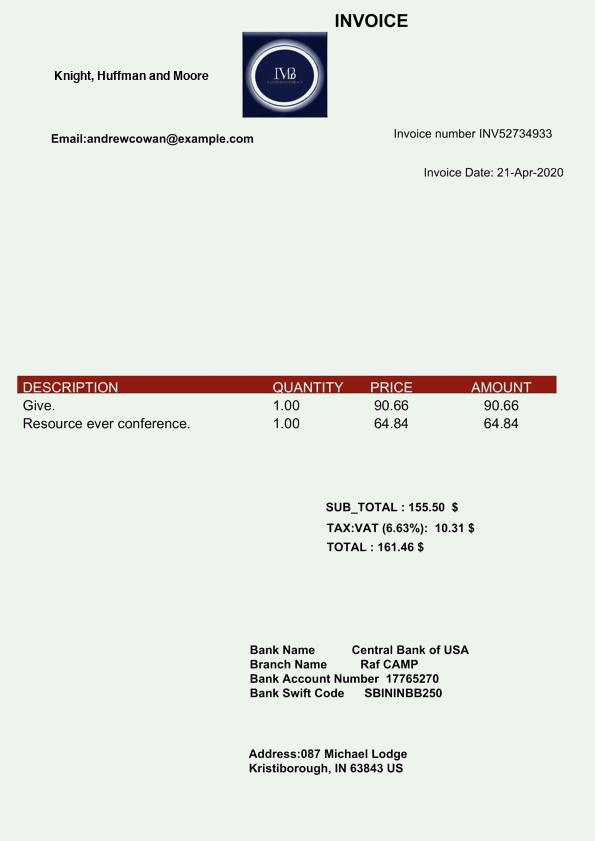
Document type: Invoice